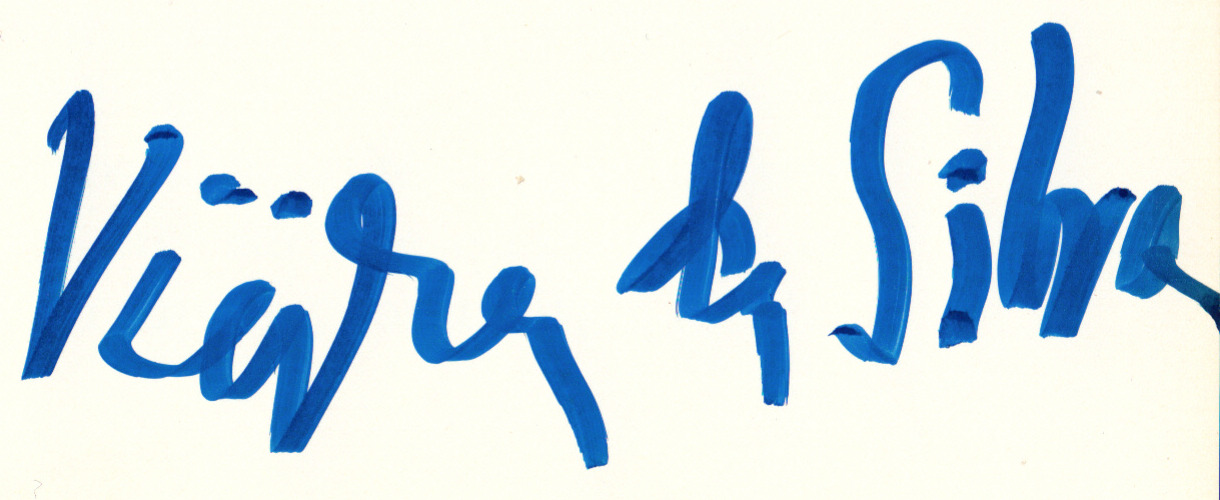
Signature of: maria helena vieira da silva